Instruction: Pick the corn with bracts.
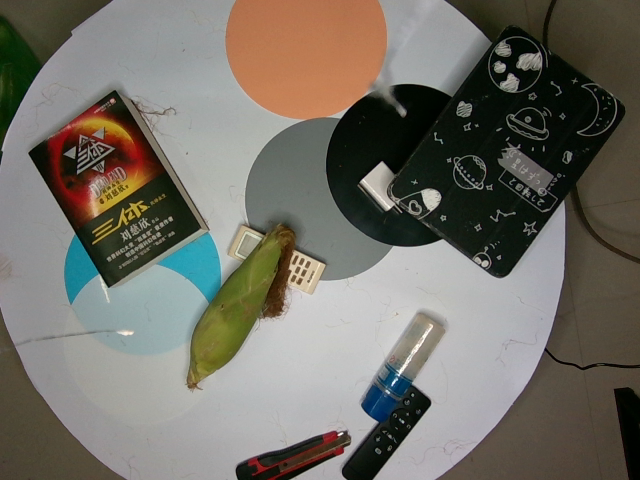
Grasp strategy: vertical